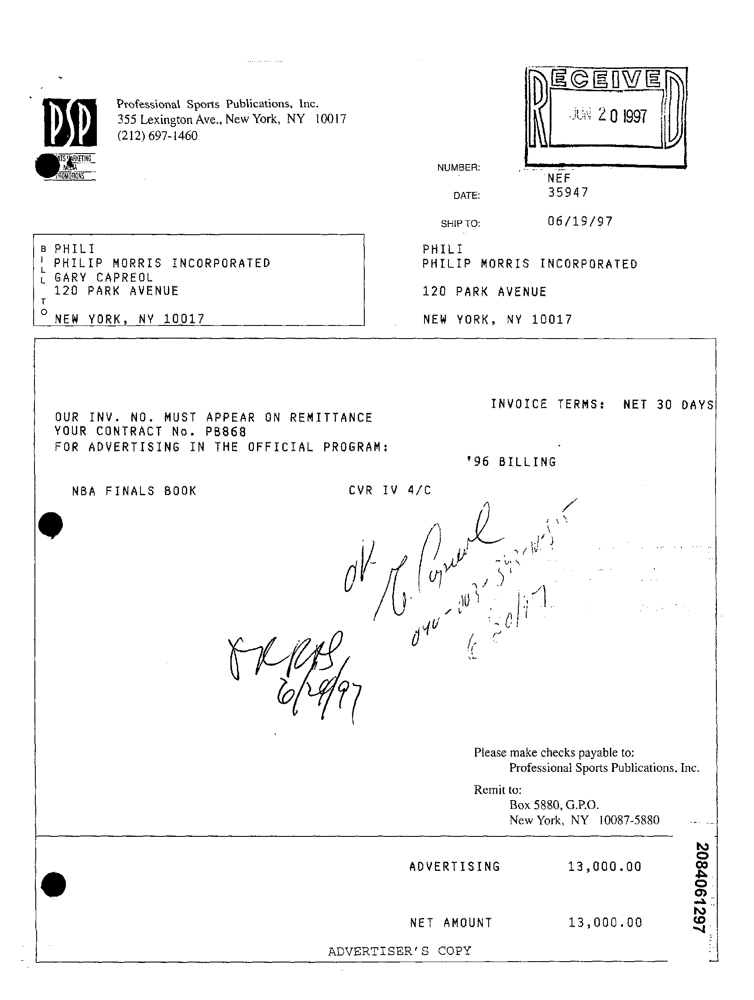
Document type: Invoice